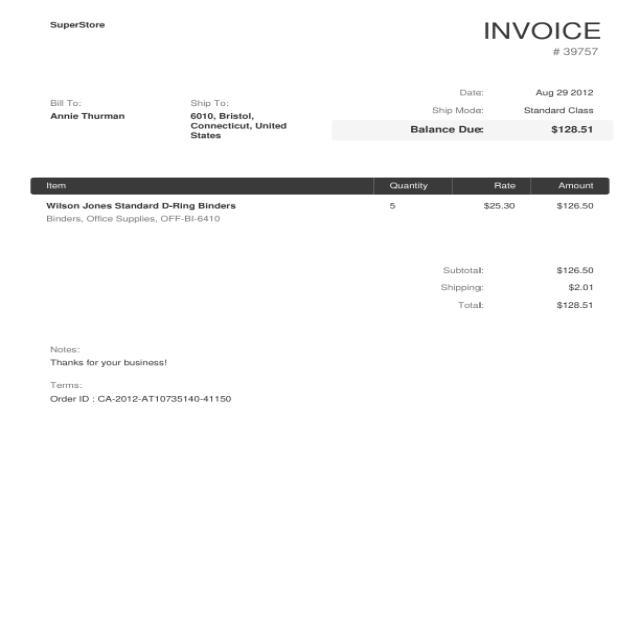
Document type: Invoice